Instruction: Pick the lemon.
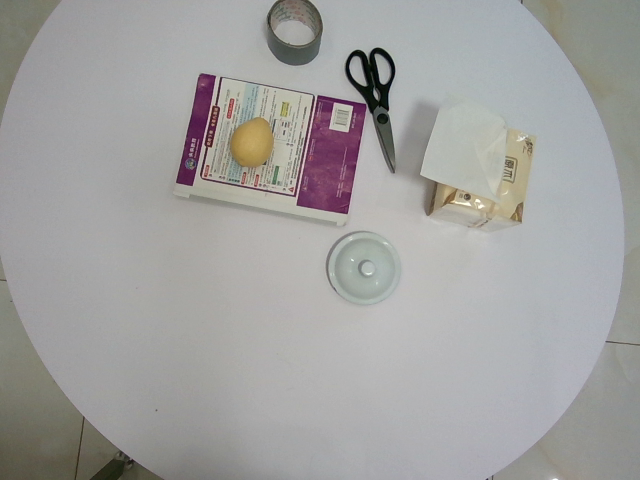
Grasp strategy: vertical